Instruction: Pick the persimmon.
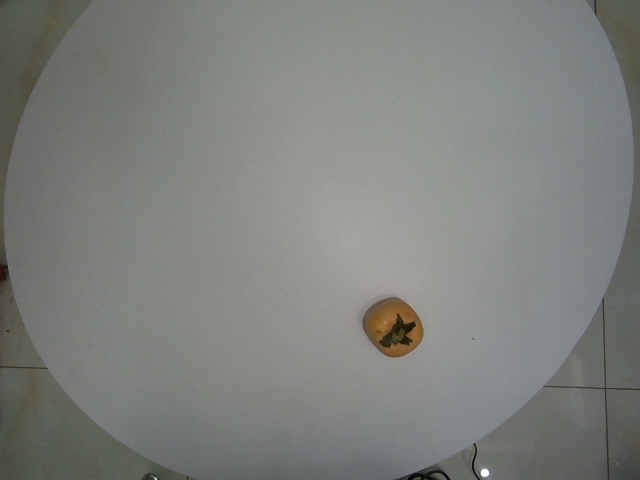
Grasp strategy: vertical